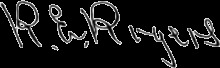
Signature of: robert empie rogers